Question: What could the diagnosis suggest?
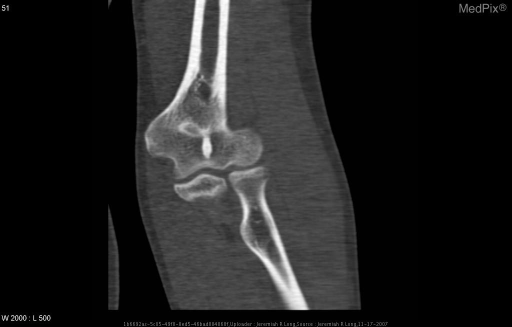
Answer: The possible diagnosis includes Enostosis
Sclerotic metastatic focus.